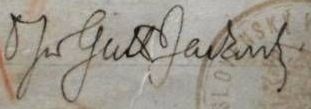
Signature of: jiří stanislav guth jarkovský